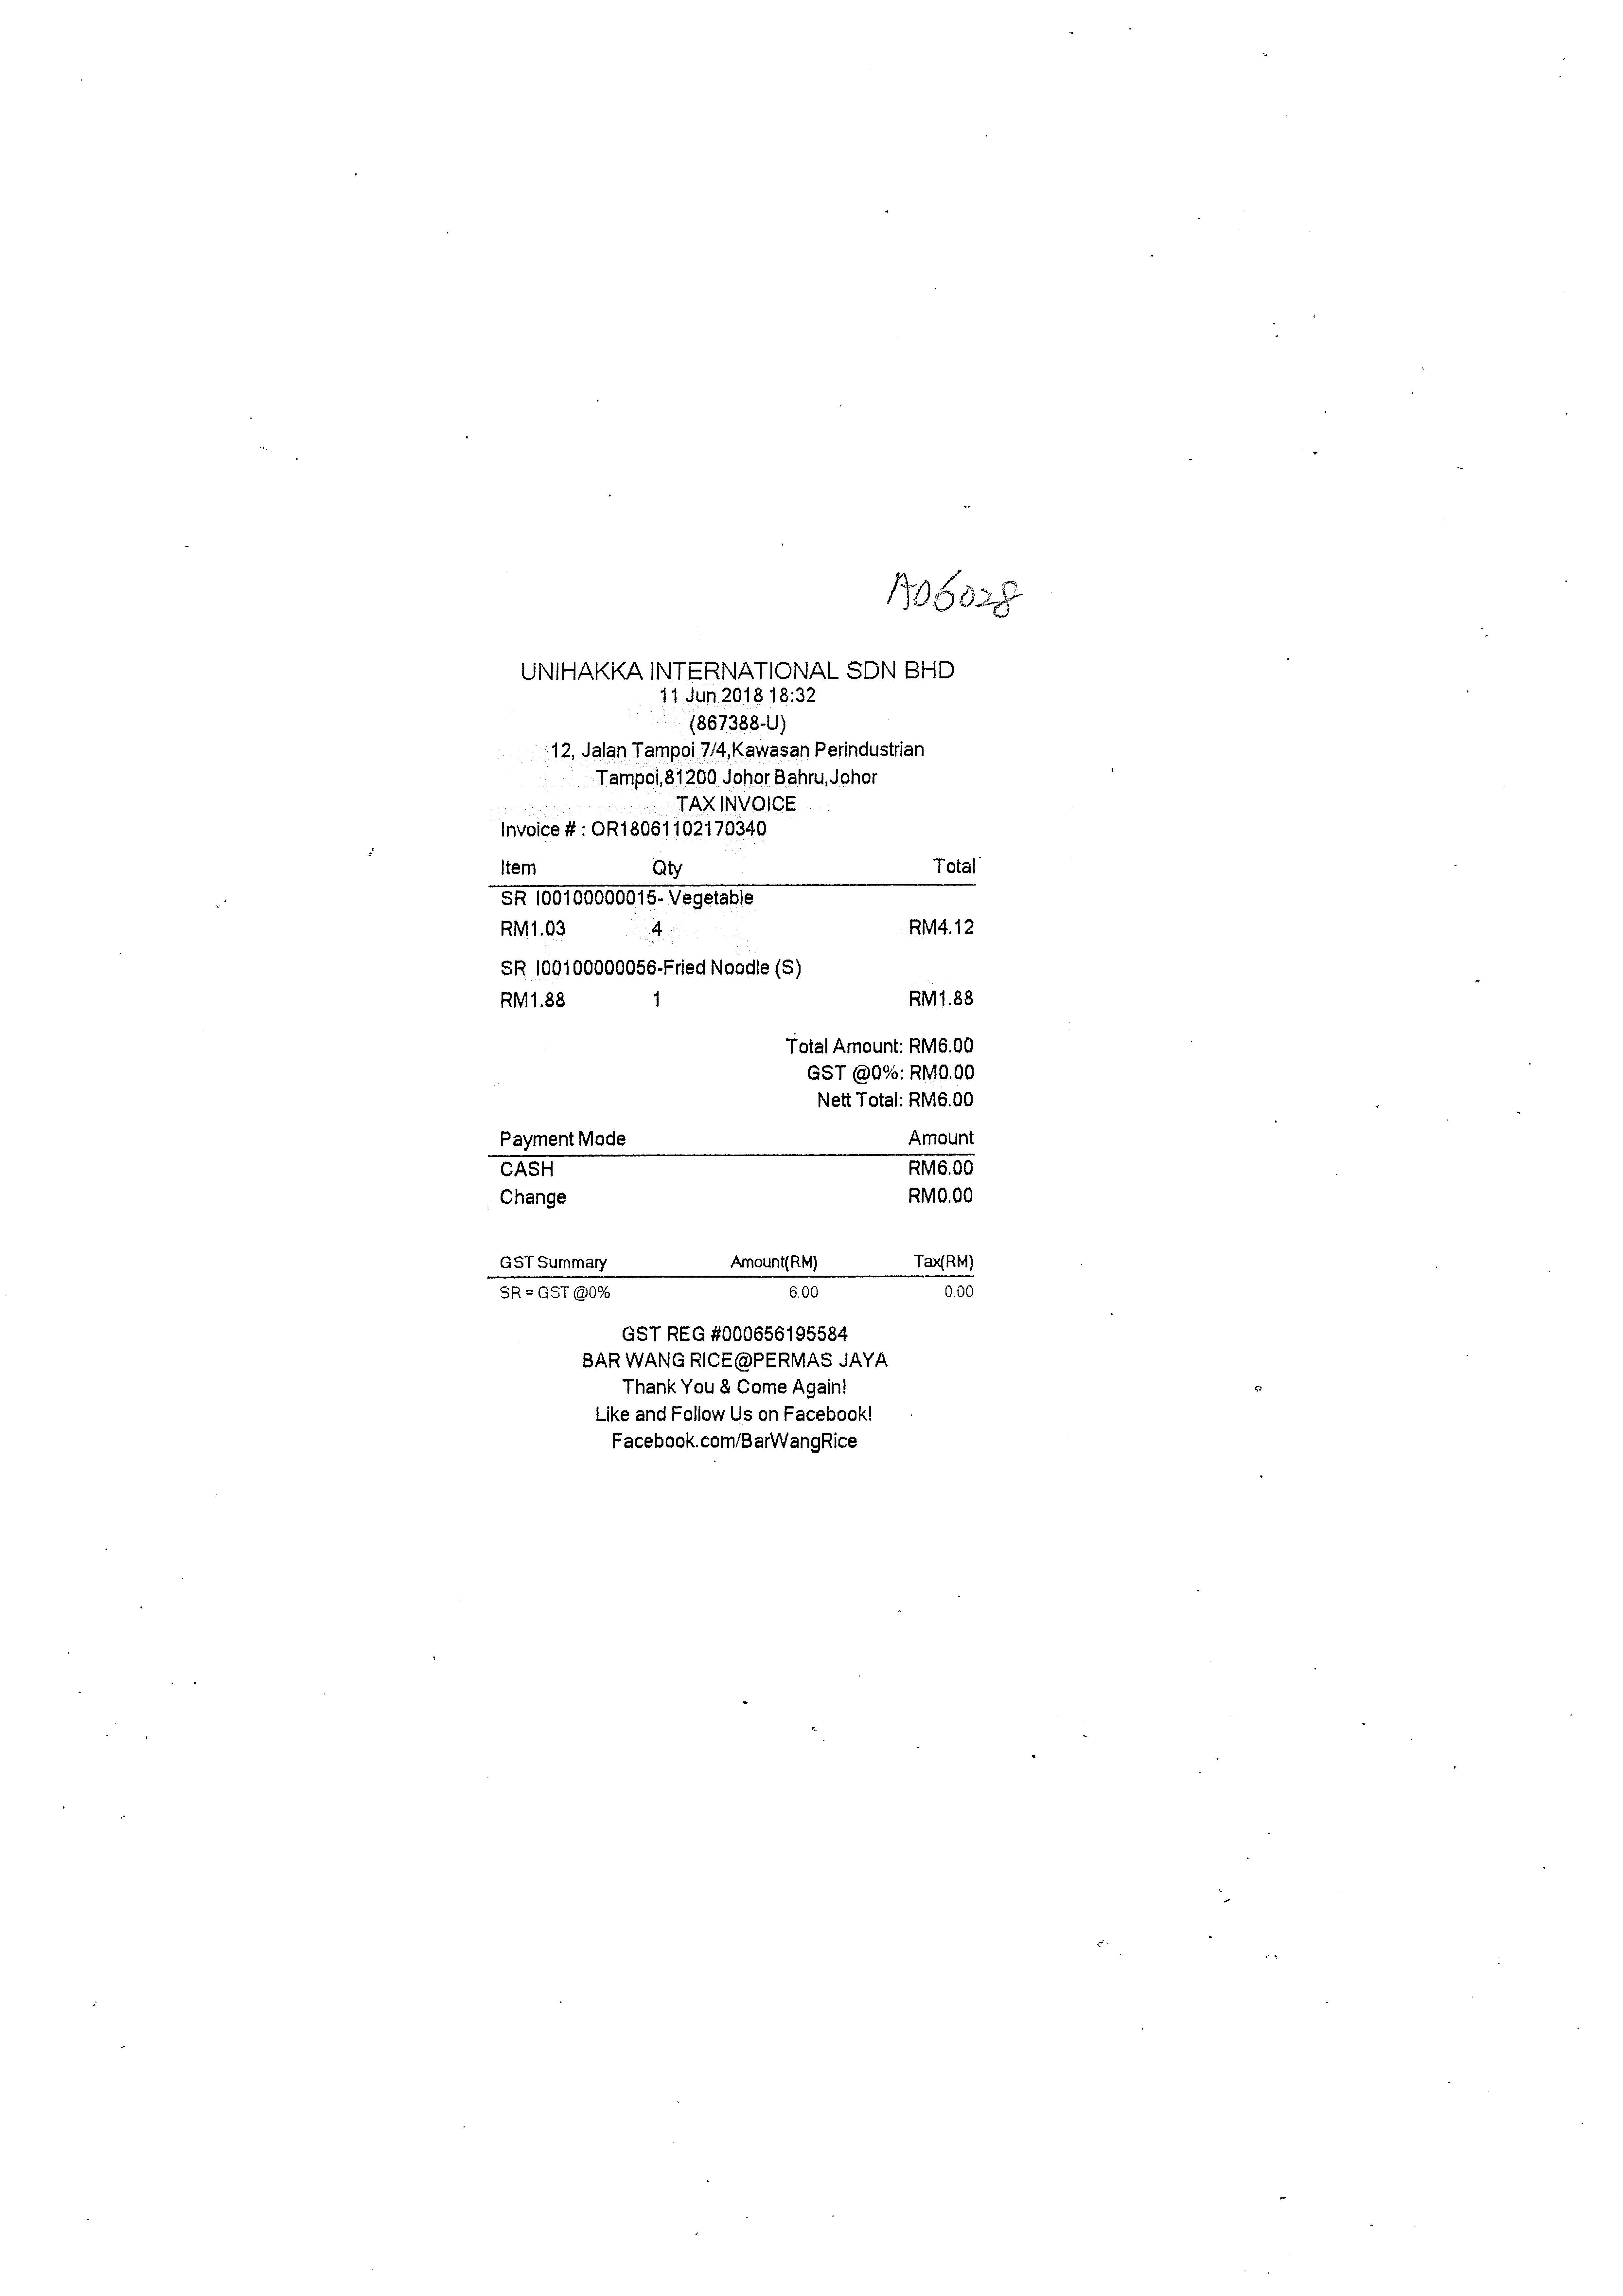
UNIHAKKA INTERNATIONAL SDN BHD
11 JUN 2018 18:32
(867388-U)
12, JALAN TAMPOI 7/4,KAWASAN PERINDUSTRIAN
TAMPOI,81200 JOHOR BAHRU,JOHOR
TAX INVOICE
INVOICE # : OR18061102170340
ITEM
QTY
TOTAL
SR
SR
I00100000015- VEGETABLE
RM1.03
I00100000056-FRIED NOODLE (S)
RM1.88
4
1
RM4.12
RM1.88
TOTAL AMOUNT: RM6.00
GST @0%: RM0.00
NETT TOTAL: RM6.00
PAYMENT MODE
AMOUNT
CASH
CHANGE
RM6.00
RM0.00
GST SUMMARY
AMOUNT(RM)
TAX(RM)
SR = GST @0%
6.00
0.00
GST REG #000656195584
BAR WANG RICE@PERMAS JAYA
THANK YOU & COME AGAIN!
LIKE AND FOLLOW US ON FACEBOOK!
FACEBOOK.COM/BARWANGRICE